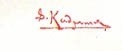
Signature of: vladimir fedorovich kadulin